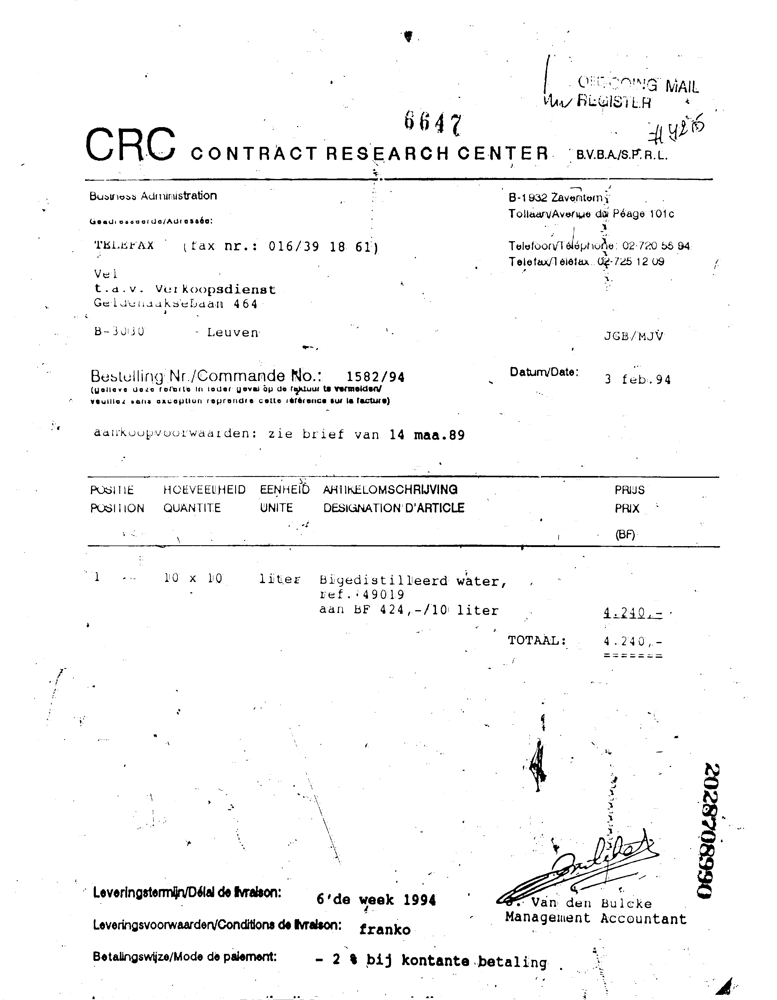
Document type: Invoice